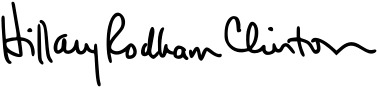
Signature of: hillary clinton